Question: What is the assessed value of the property as noted in the document?
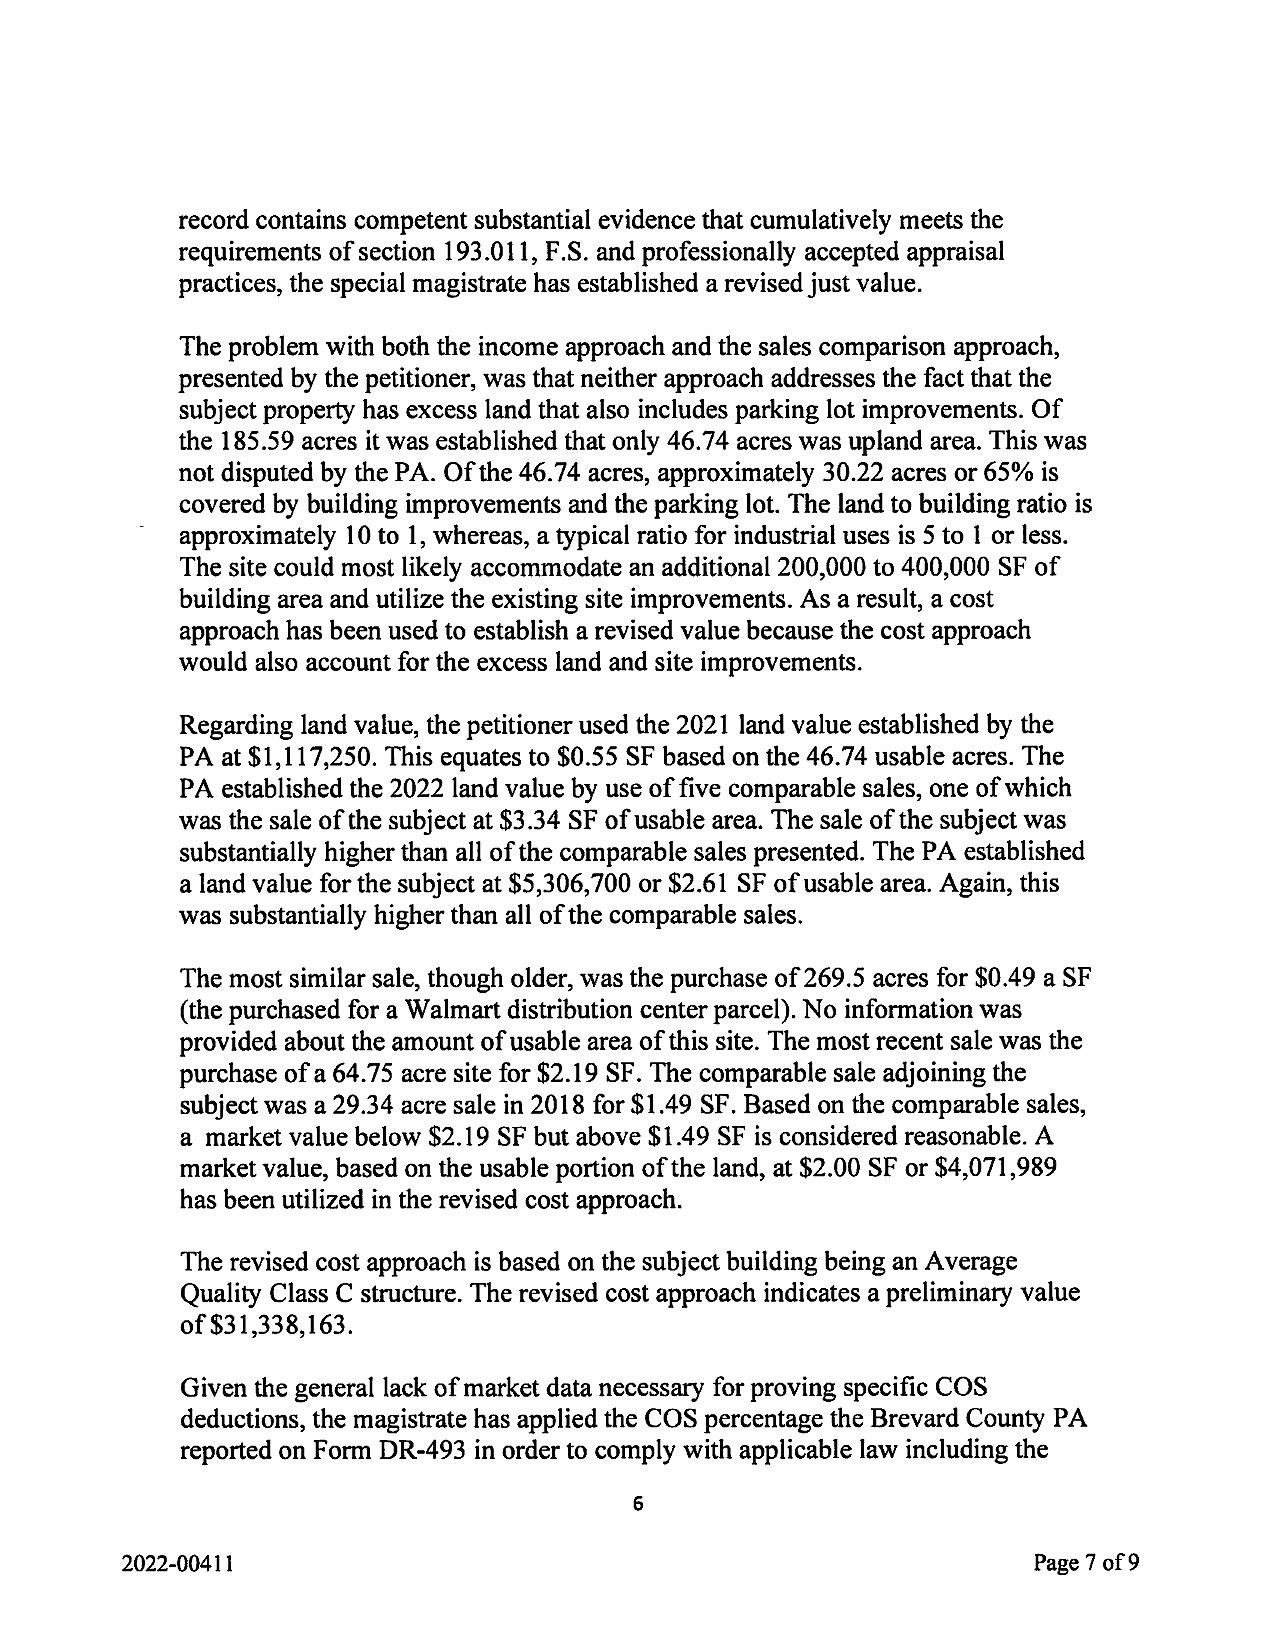
Answer: "$1,117,250 "